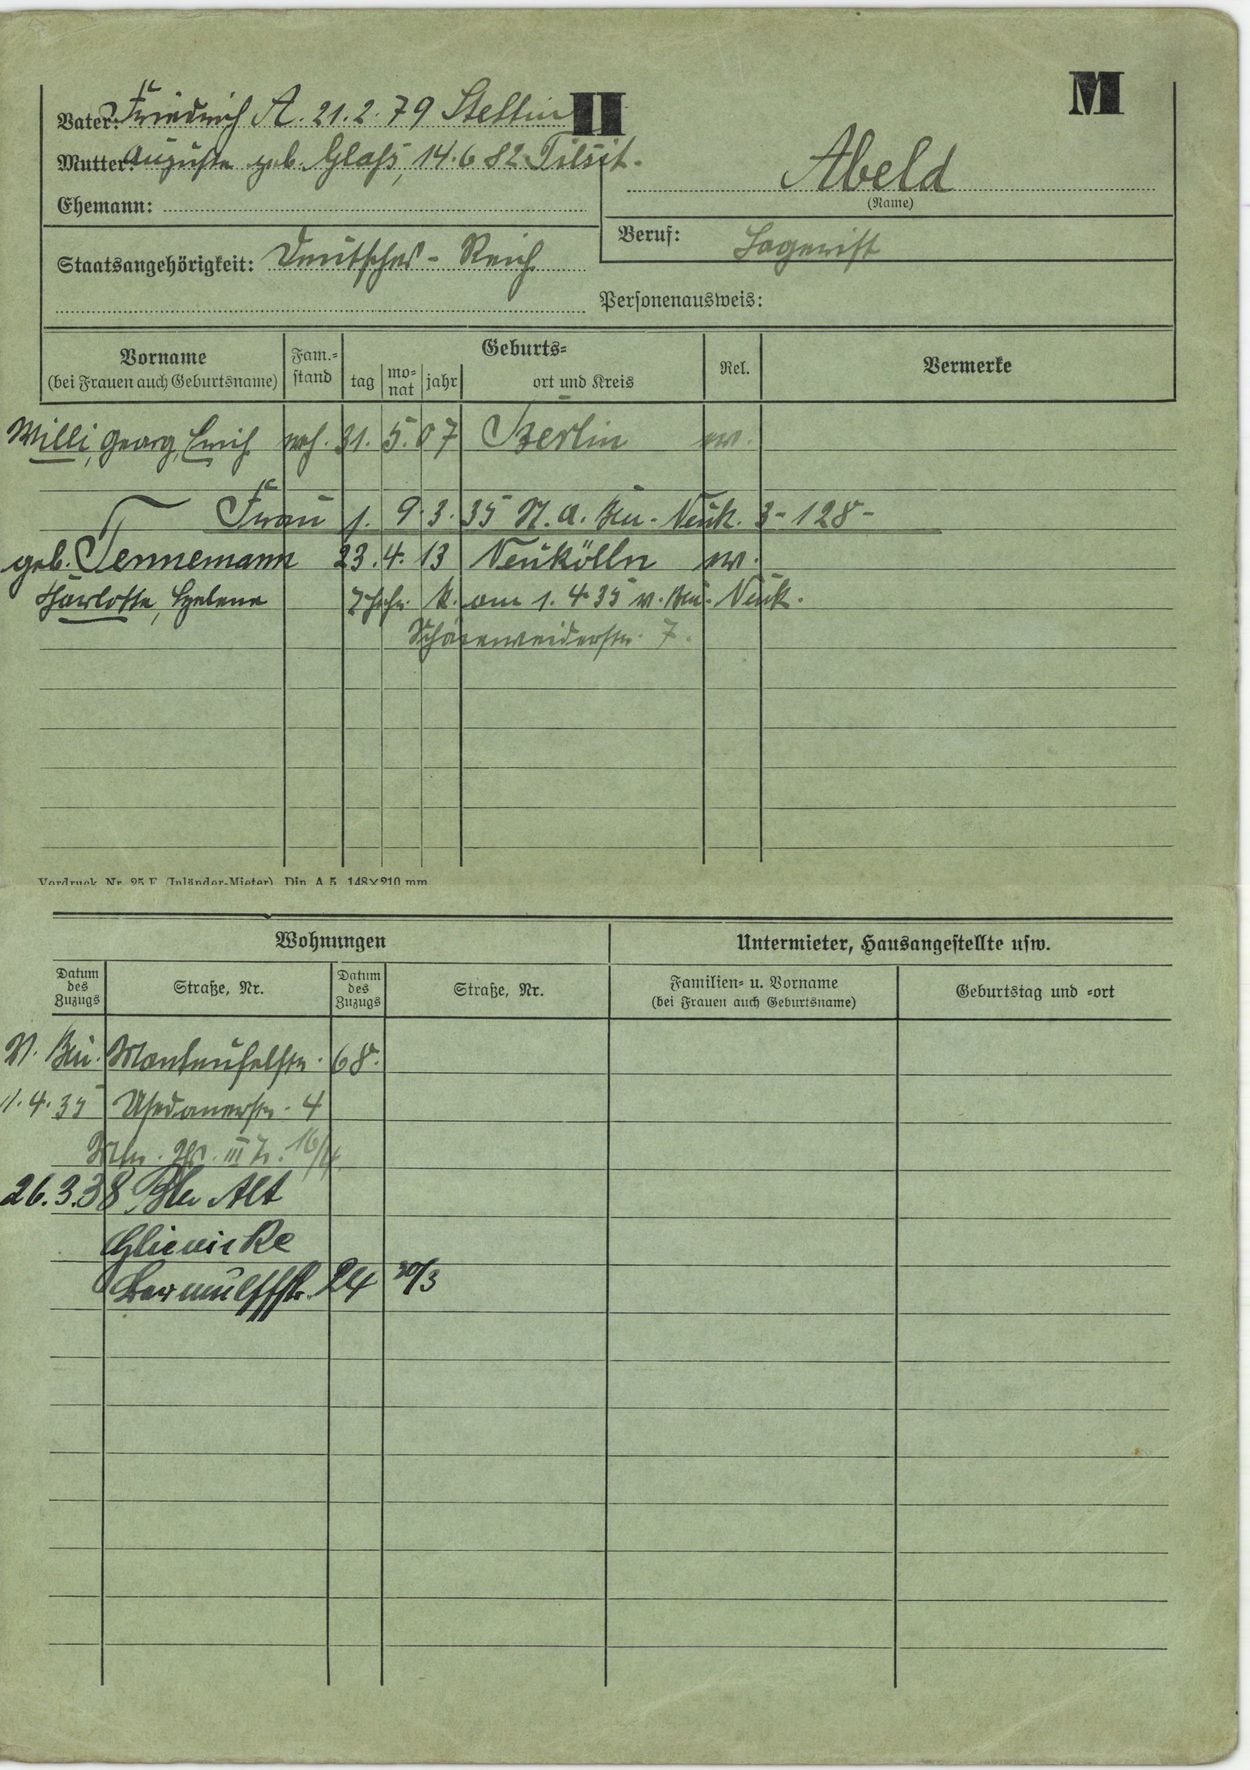
Abeld